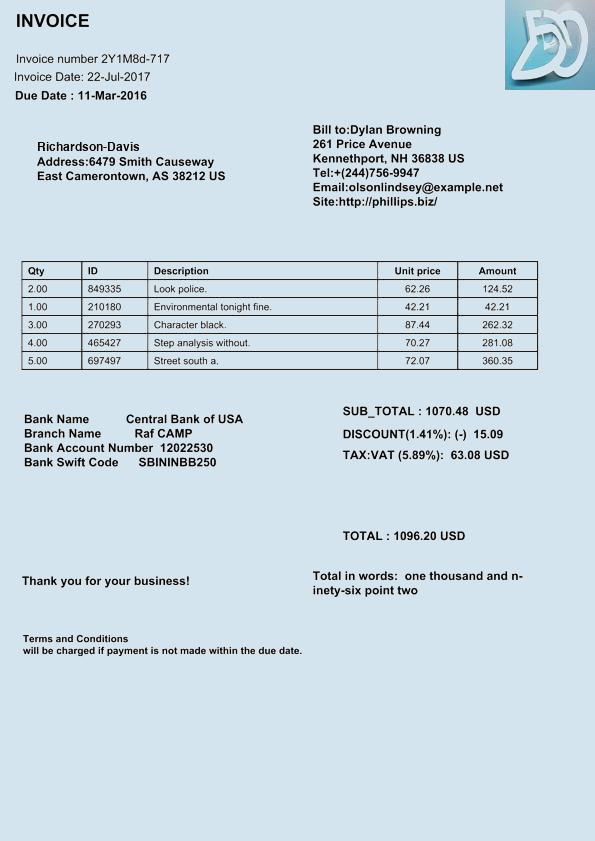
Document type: Invoice